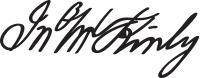
Signature of: john mckinly